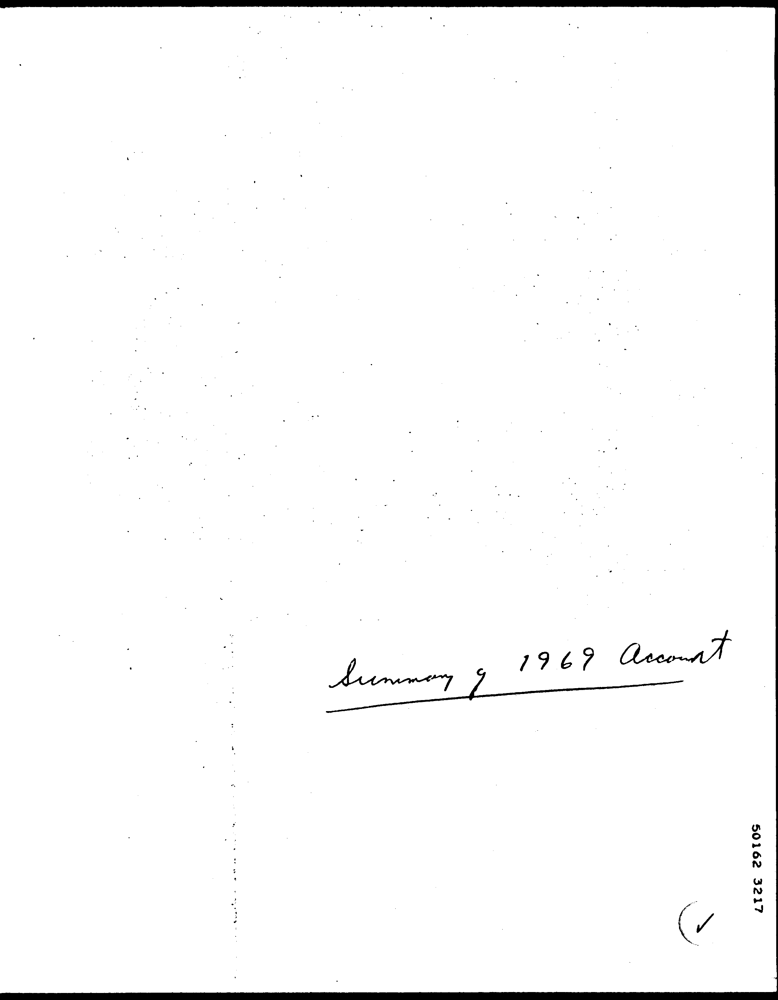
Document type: Invoice